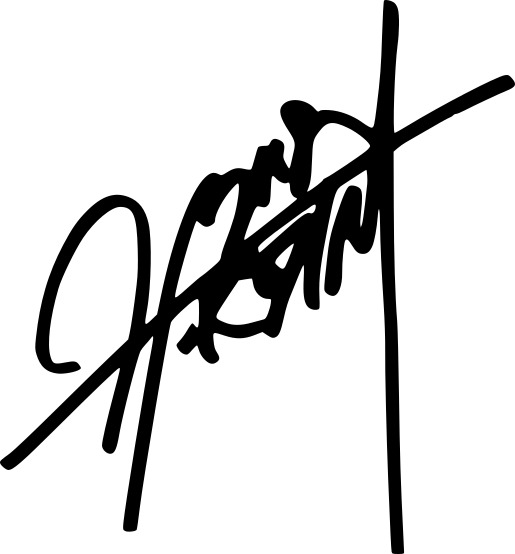
Signature of: hideo kojima